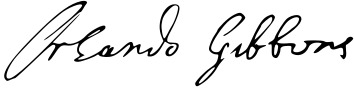
Signature of: orlando gibbons